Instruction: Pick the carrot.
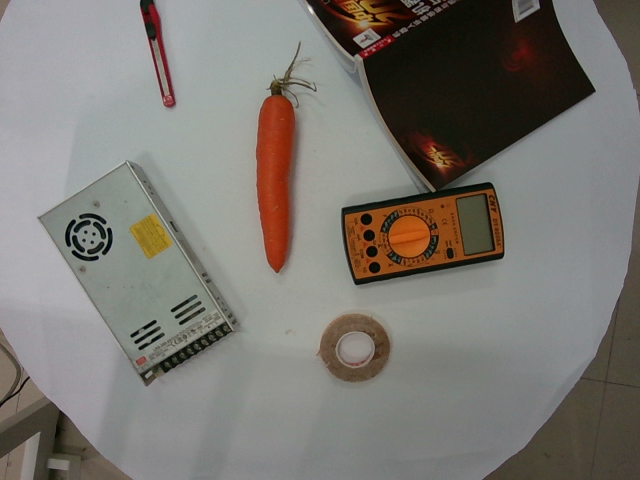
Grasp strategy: vertical